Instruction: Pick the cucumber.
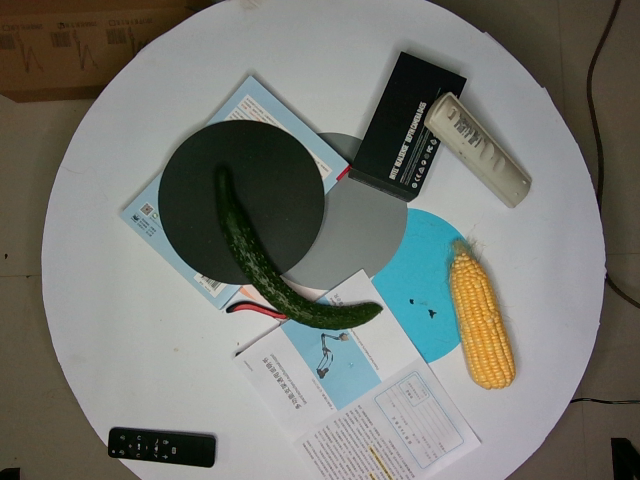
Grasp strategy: vertical